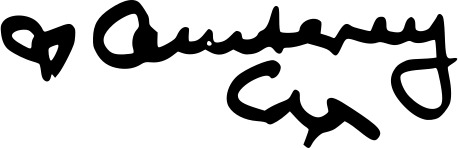
Signature of: courteney cox